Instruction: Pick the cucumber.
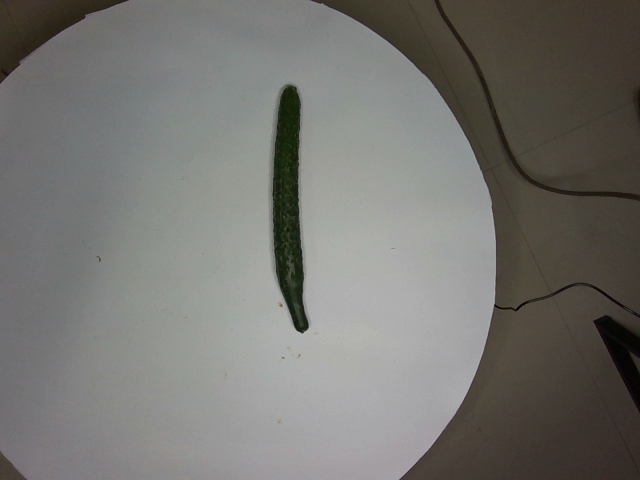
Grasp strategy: vertical